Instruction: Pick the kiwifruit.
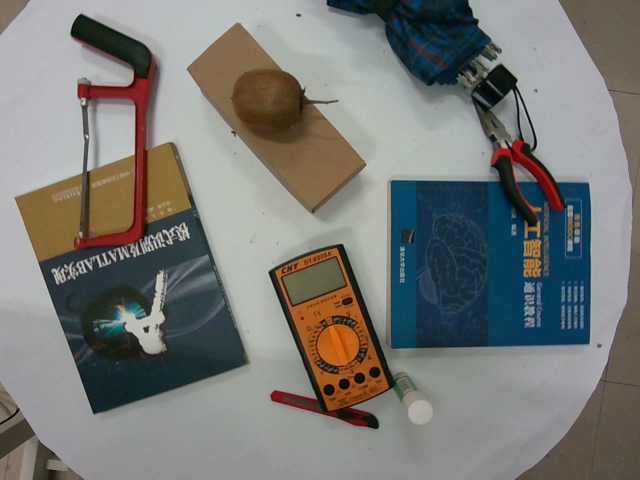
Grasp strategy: vertical